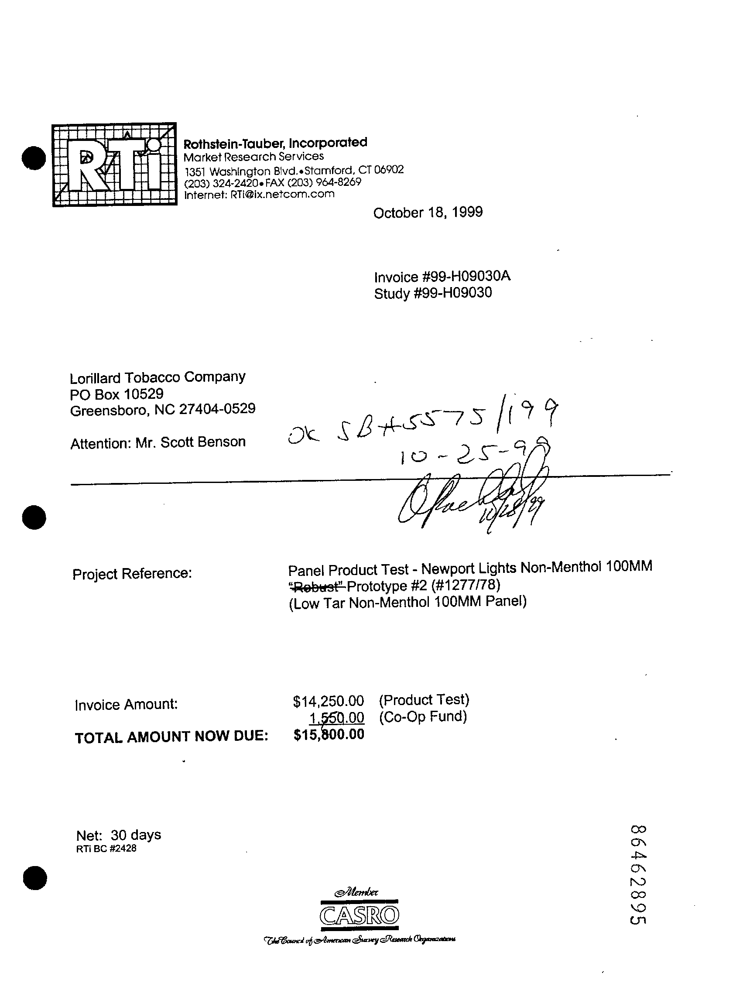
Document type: Invoice